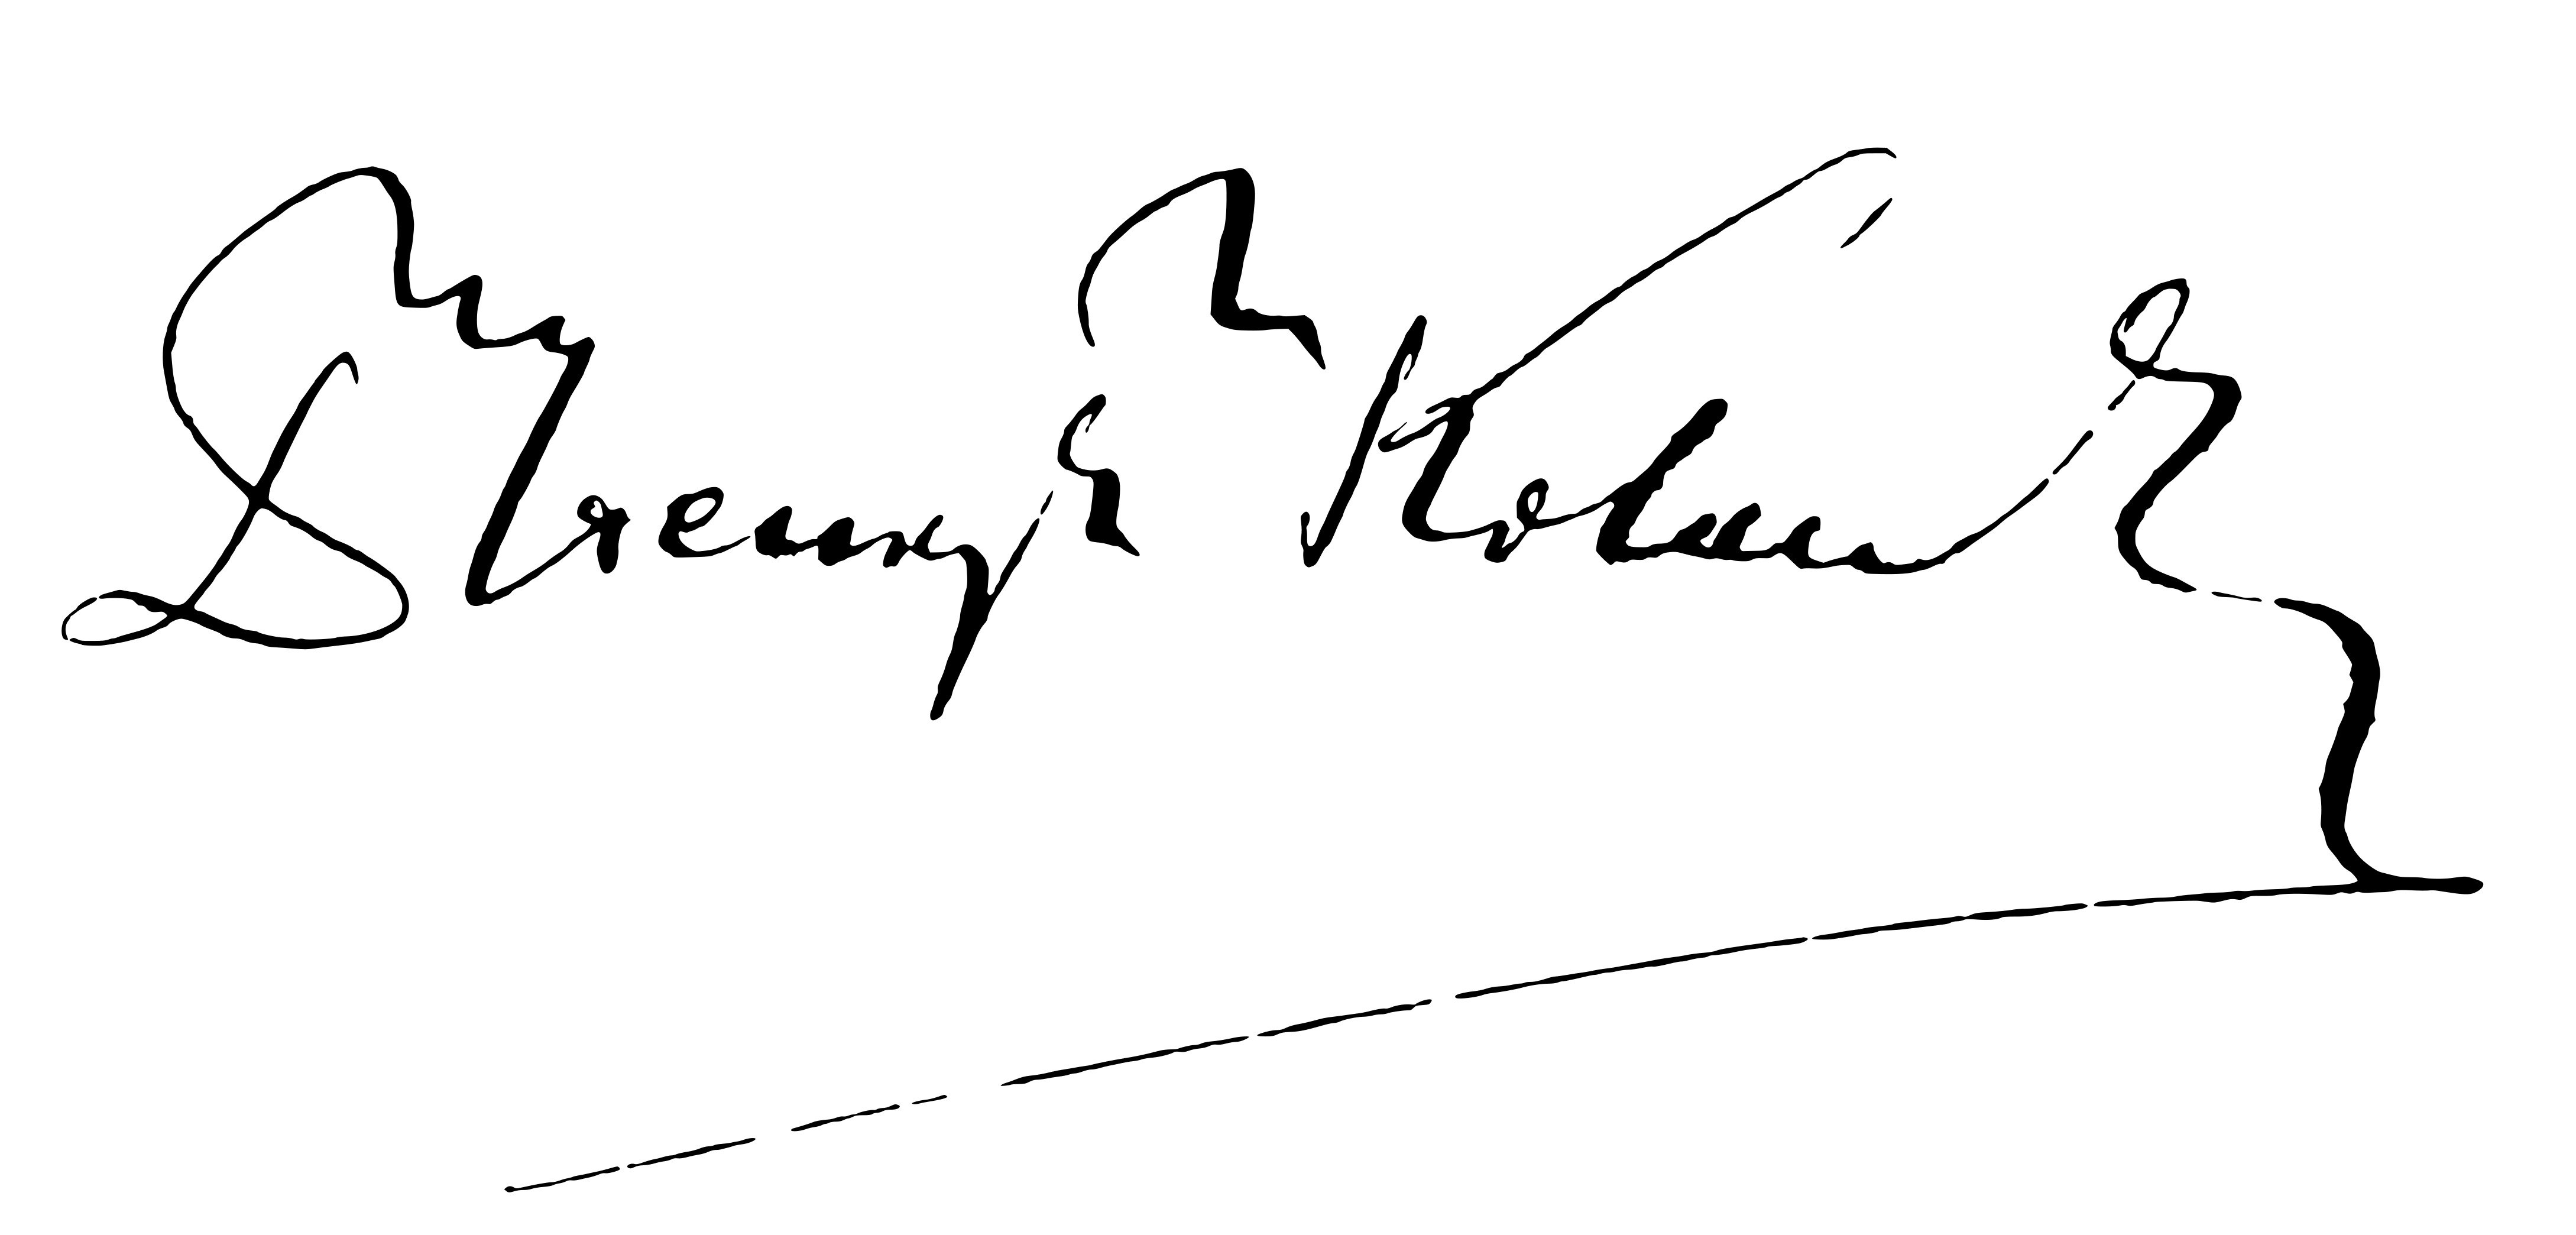
Signature of: henryk kotowski